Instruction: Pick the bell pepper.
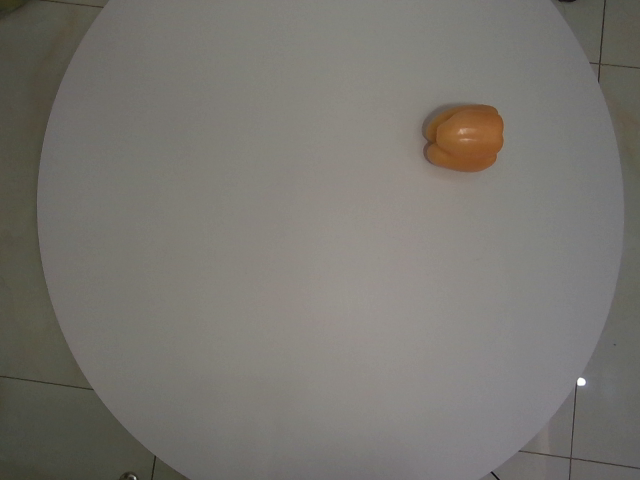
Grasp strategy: vertical